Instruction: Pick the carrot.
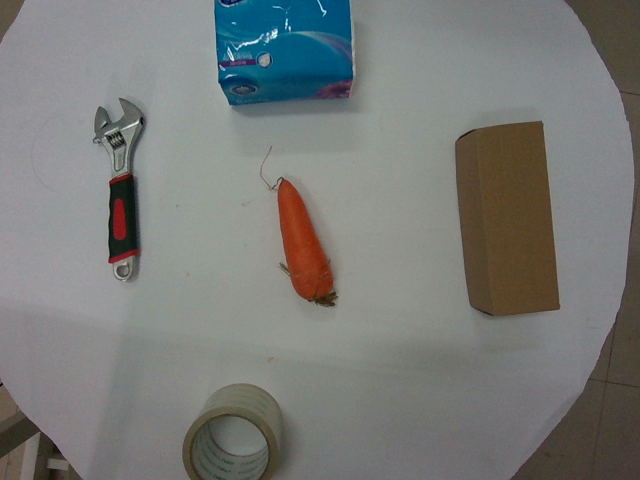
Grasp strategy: vertical